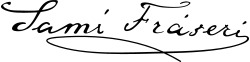
Signature of: sami frashëri